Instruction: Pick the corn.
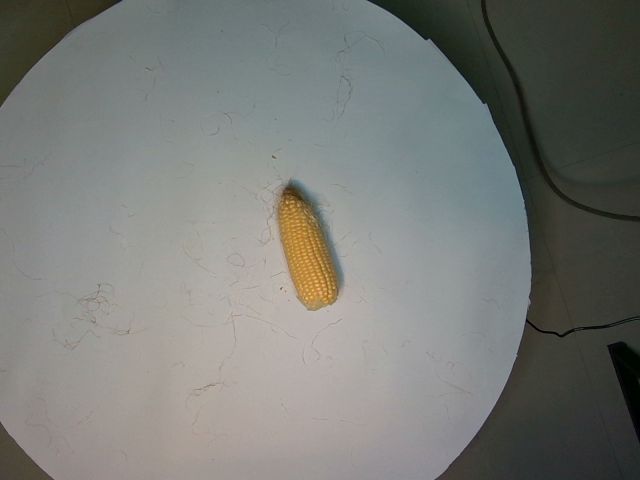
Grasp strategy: vertical